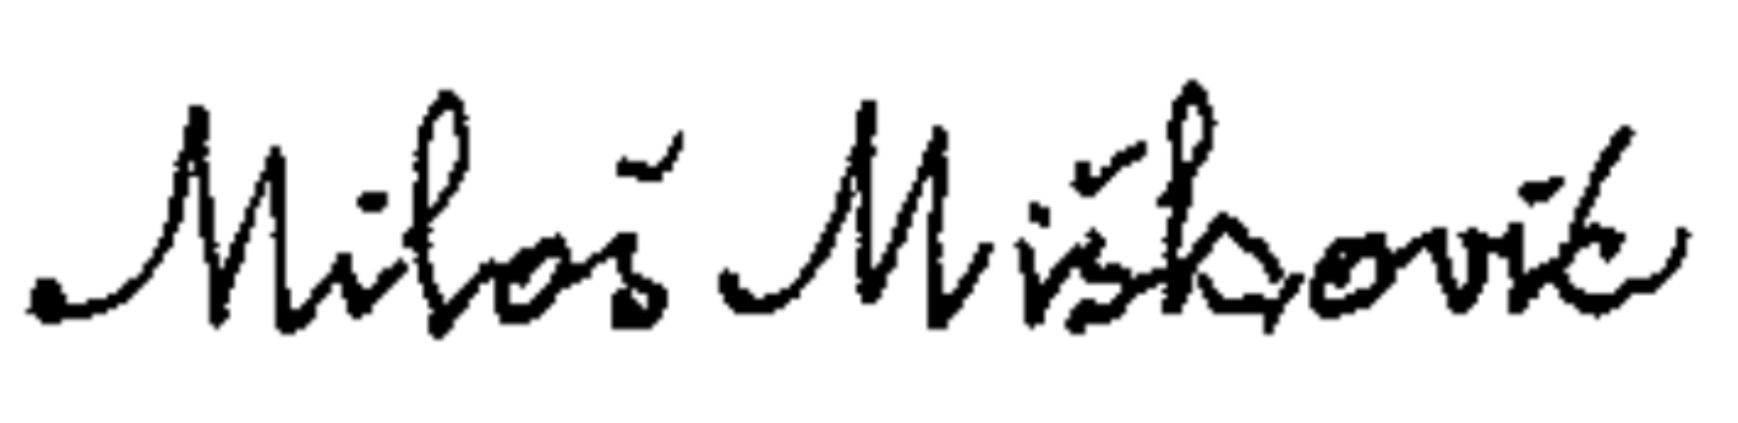
Signature of: miloš mišković